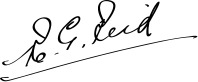
Signature of: richard gavin reid